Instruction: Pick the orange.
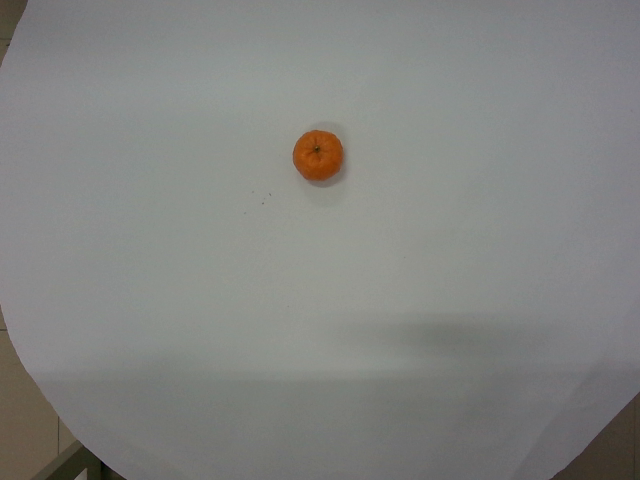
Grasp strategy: vertical